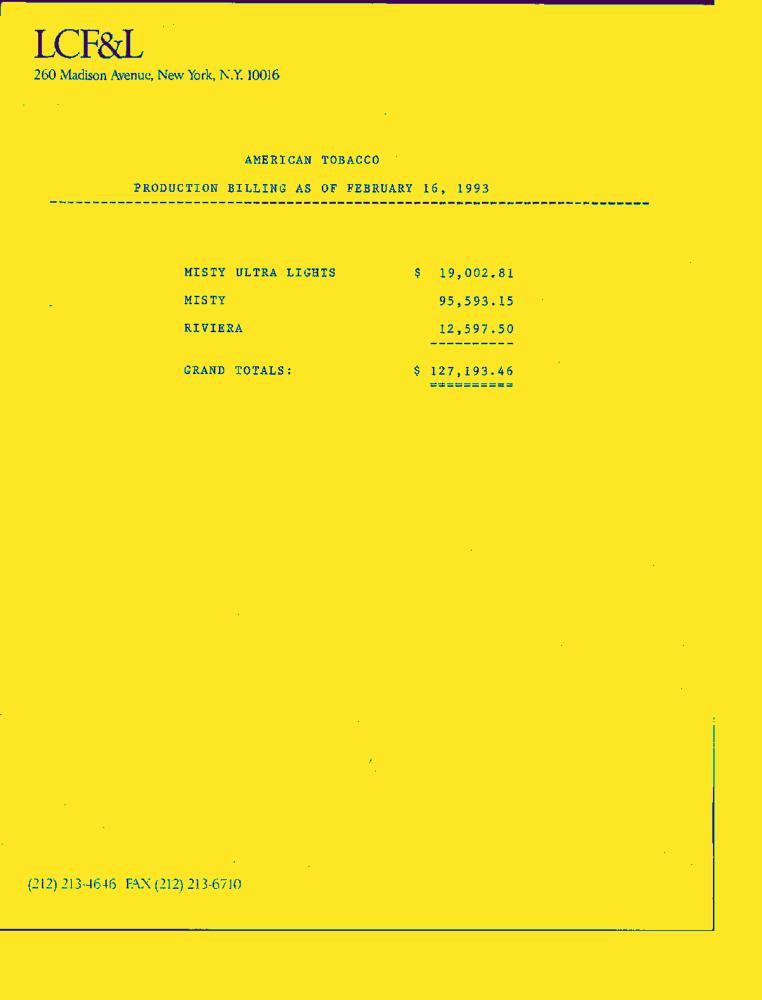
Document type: Invoice-Doc